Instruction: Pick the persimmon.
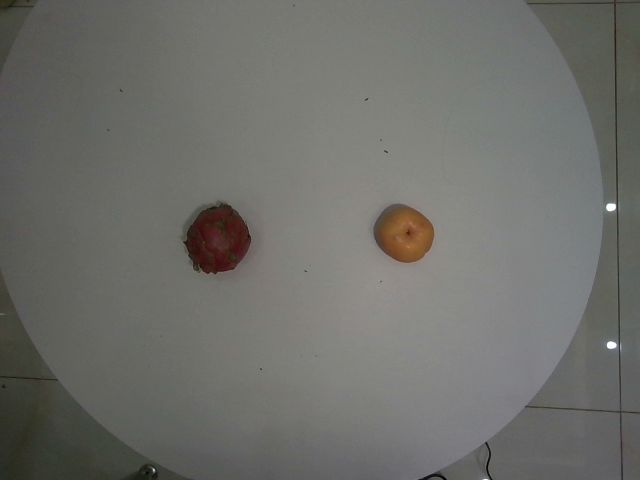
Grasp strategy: vertical